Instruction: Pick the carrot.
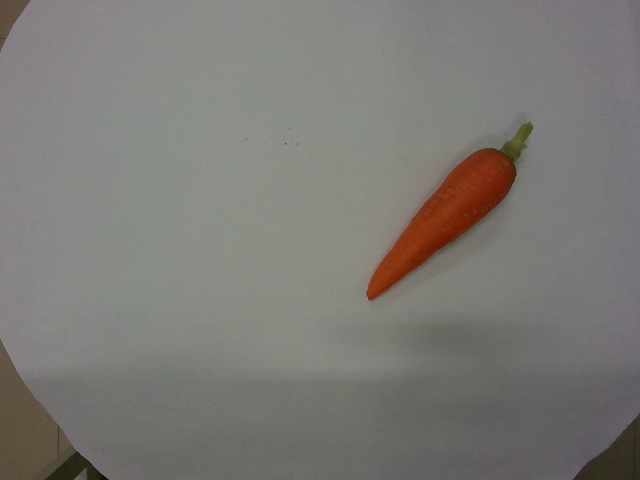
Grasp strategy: vertical